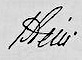
Signature of: heinrich friedrich karl vom und zum stein